Question: What jurisdiction, city, or county is the document associated with?
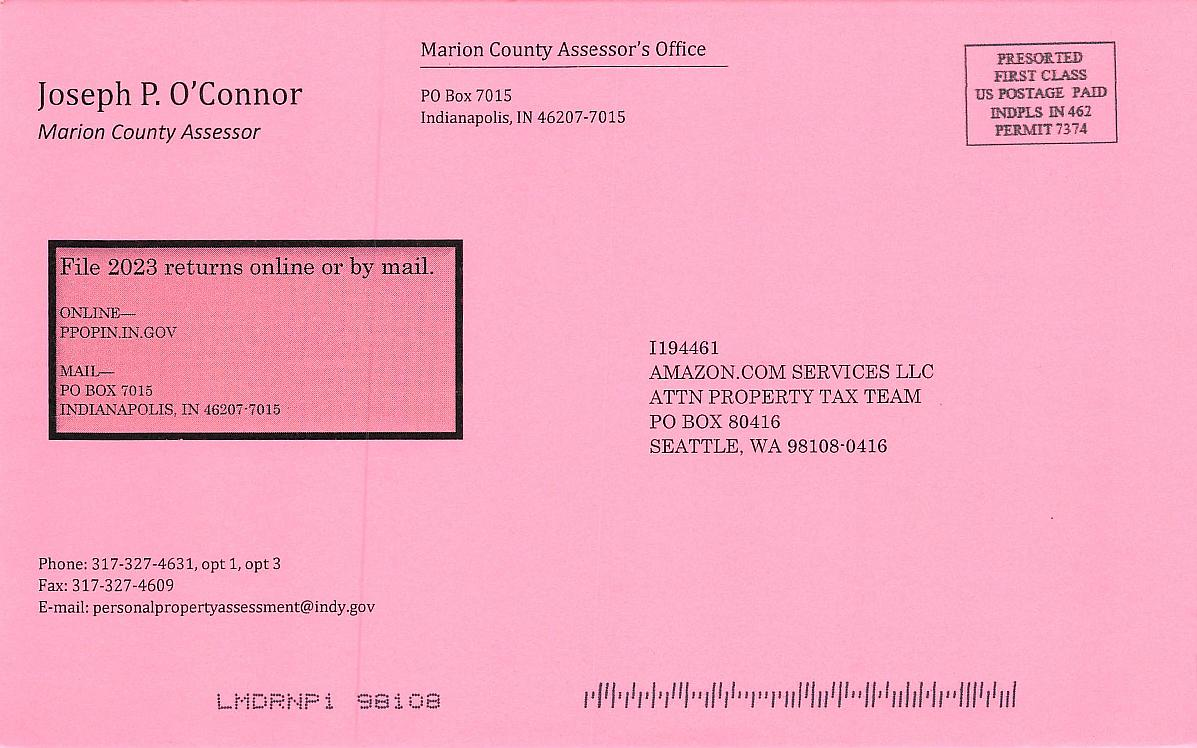
Answer: "Marion County"